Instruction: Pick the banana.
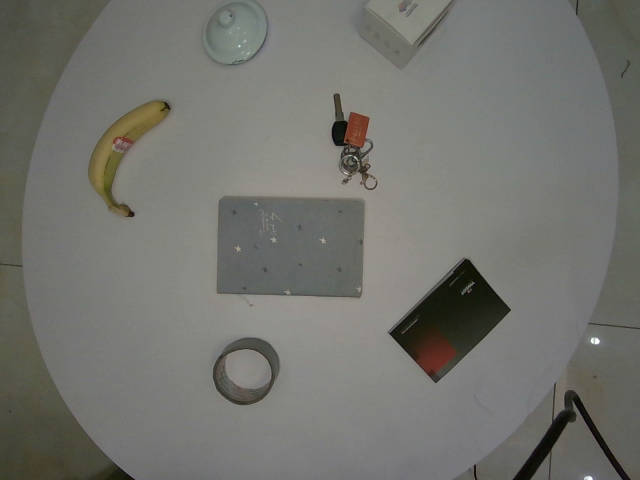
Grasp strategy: vertical